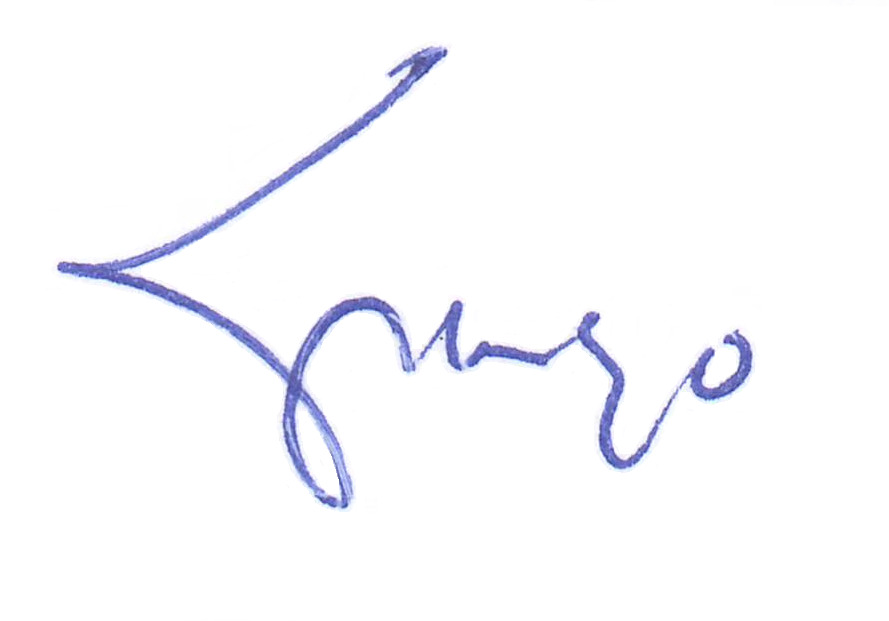
Signature of: hrachya matevosyan